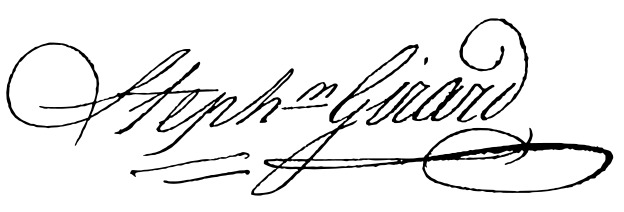
Signature of: stephen girard